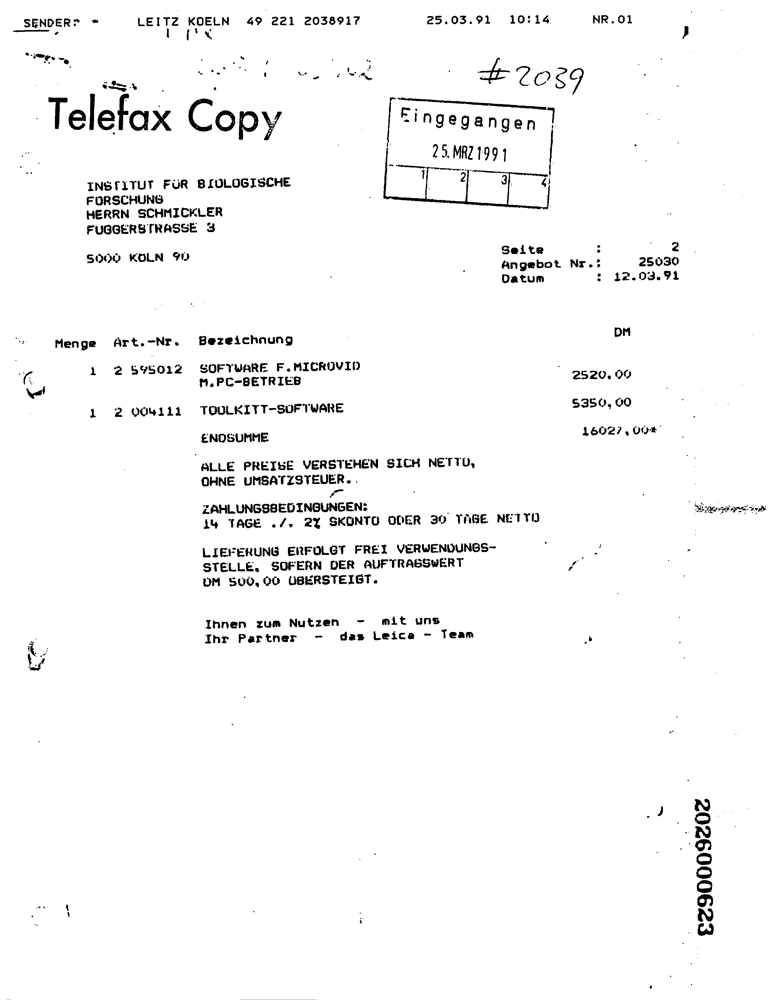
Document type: Invoice